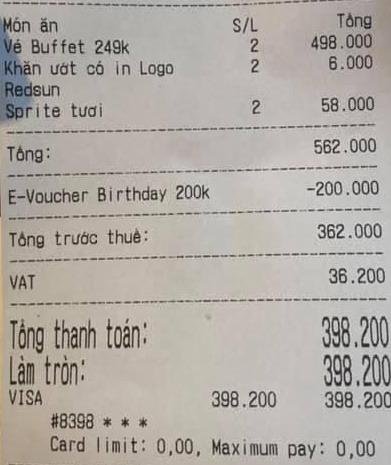
<table>
<tr>
<th>Món ăn</th>
<th>S/L</th>
<th>Tổng</th>
</tr>
<tr>
<td>Vé Buffet 249k</td>
<td>2</td>
<td>498.000</td>
</tr>
<tr>
<td>Khăn ướt có in Logo</td>
<td>2</td>
<td>6.000</td>
</tr>
<tr>
<td>Redsun</td>
<td></td>
<td></td>
</tr>
<tr>
<td>Sprite tươi</td>
<td>2</td>
<td>58.000</td>
</tr>
</table>

Tổng: 562.000

E-Voucher Birthday 200k -200.000

Tổng trước thuế: 362.000

VAT 36.200

Tổng thanh toán: 398.200
Làm tròn: 398.200
VISA 398.200 398.200

#8398 * * *
Card limit: 0,00, Maximum pay: 0,00